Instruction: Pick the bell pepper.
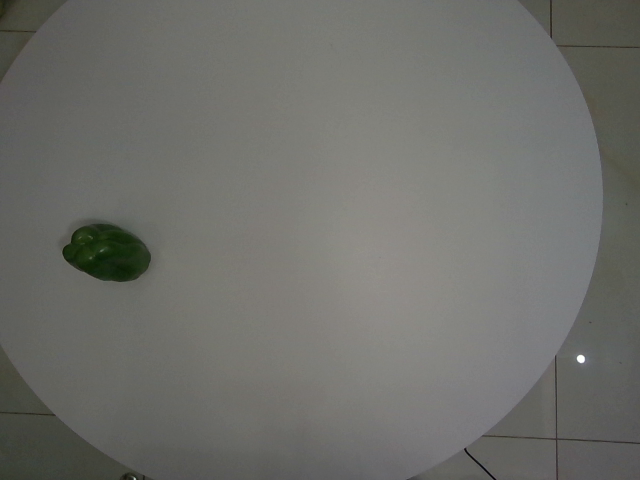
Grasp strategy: vertical